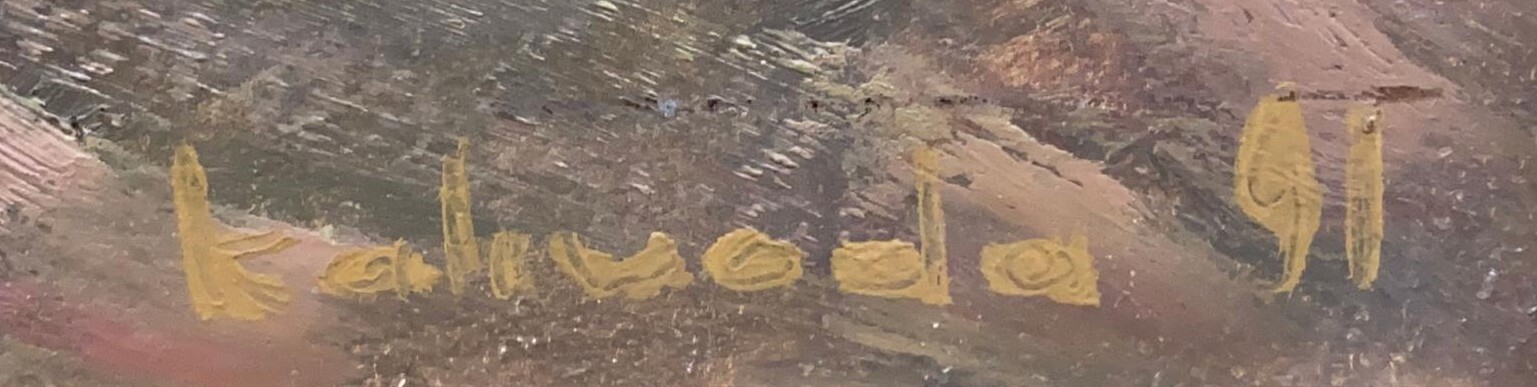
Signature of: aleš kalivoda